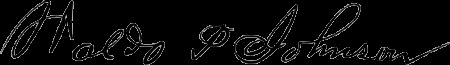
Signature of: waldo p johnson